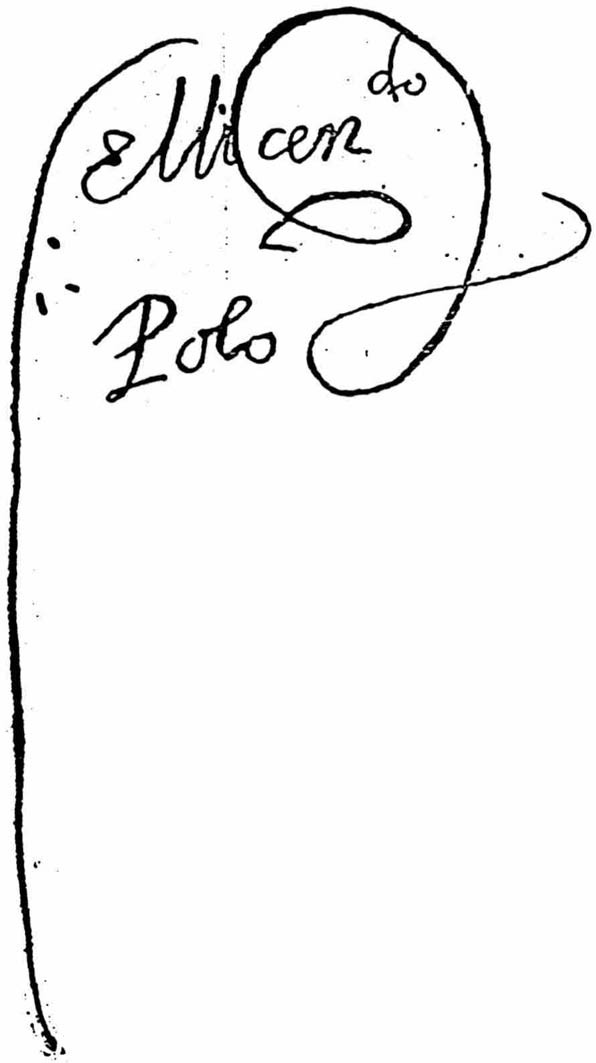
Signature of: polo de ondegardo